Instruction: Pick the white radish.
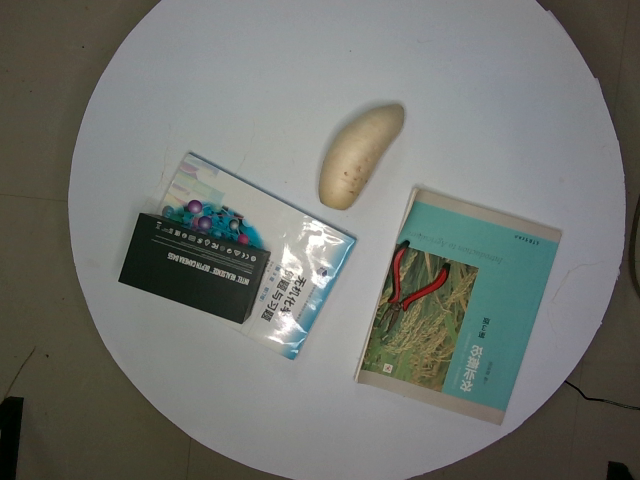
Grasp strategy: vertical